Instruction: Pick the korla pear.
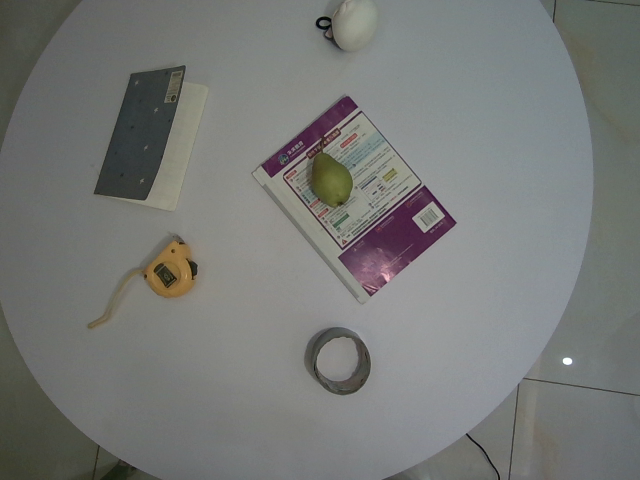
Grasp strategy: vertical